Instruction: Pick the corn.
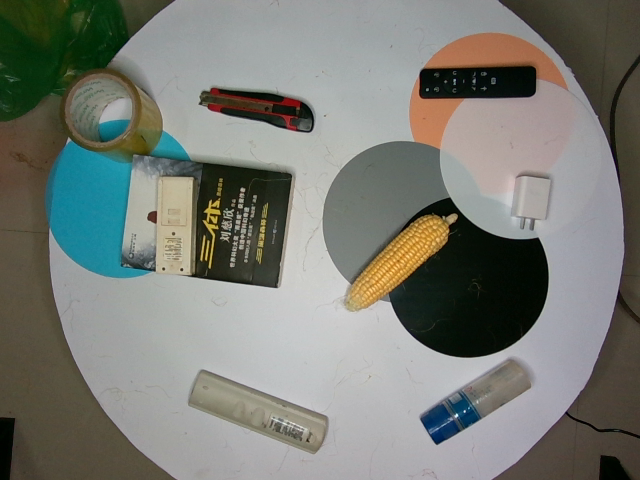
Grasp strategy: vertical